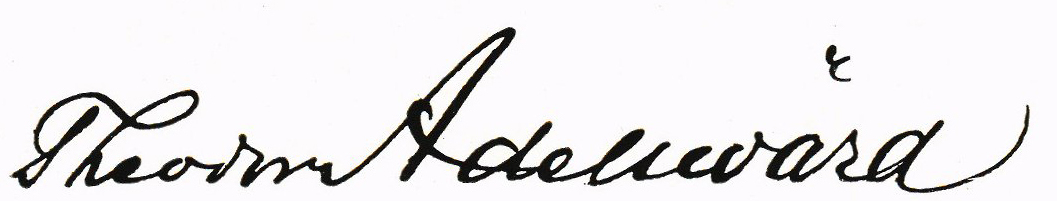
Signature of: theodor adelswärd